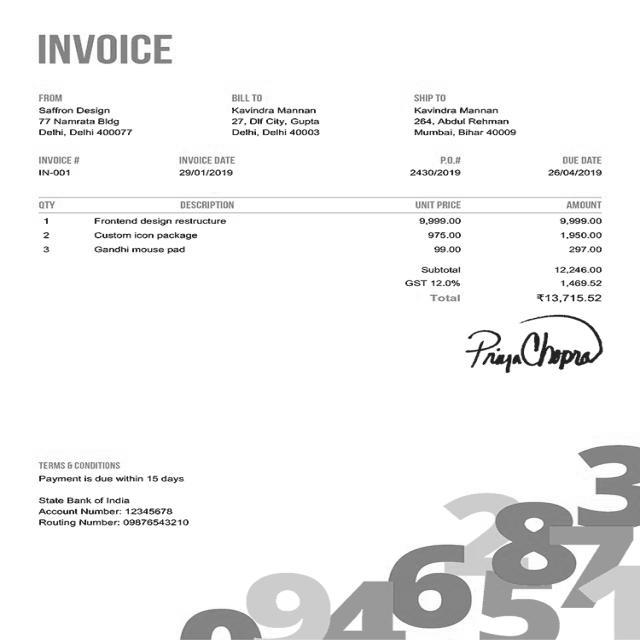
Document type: Invoice